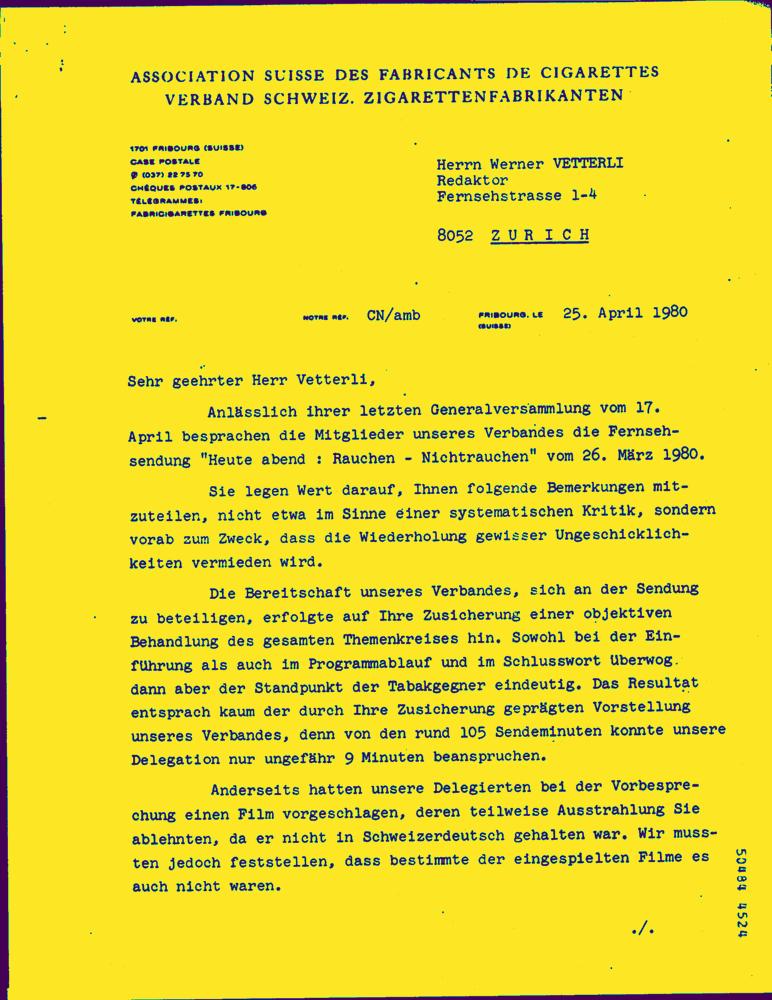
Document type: Letter-Doc